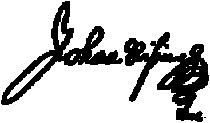
Signature of: johan risingh